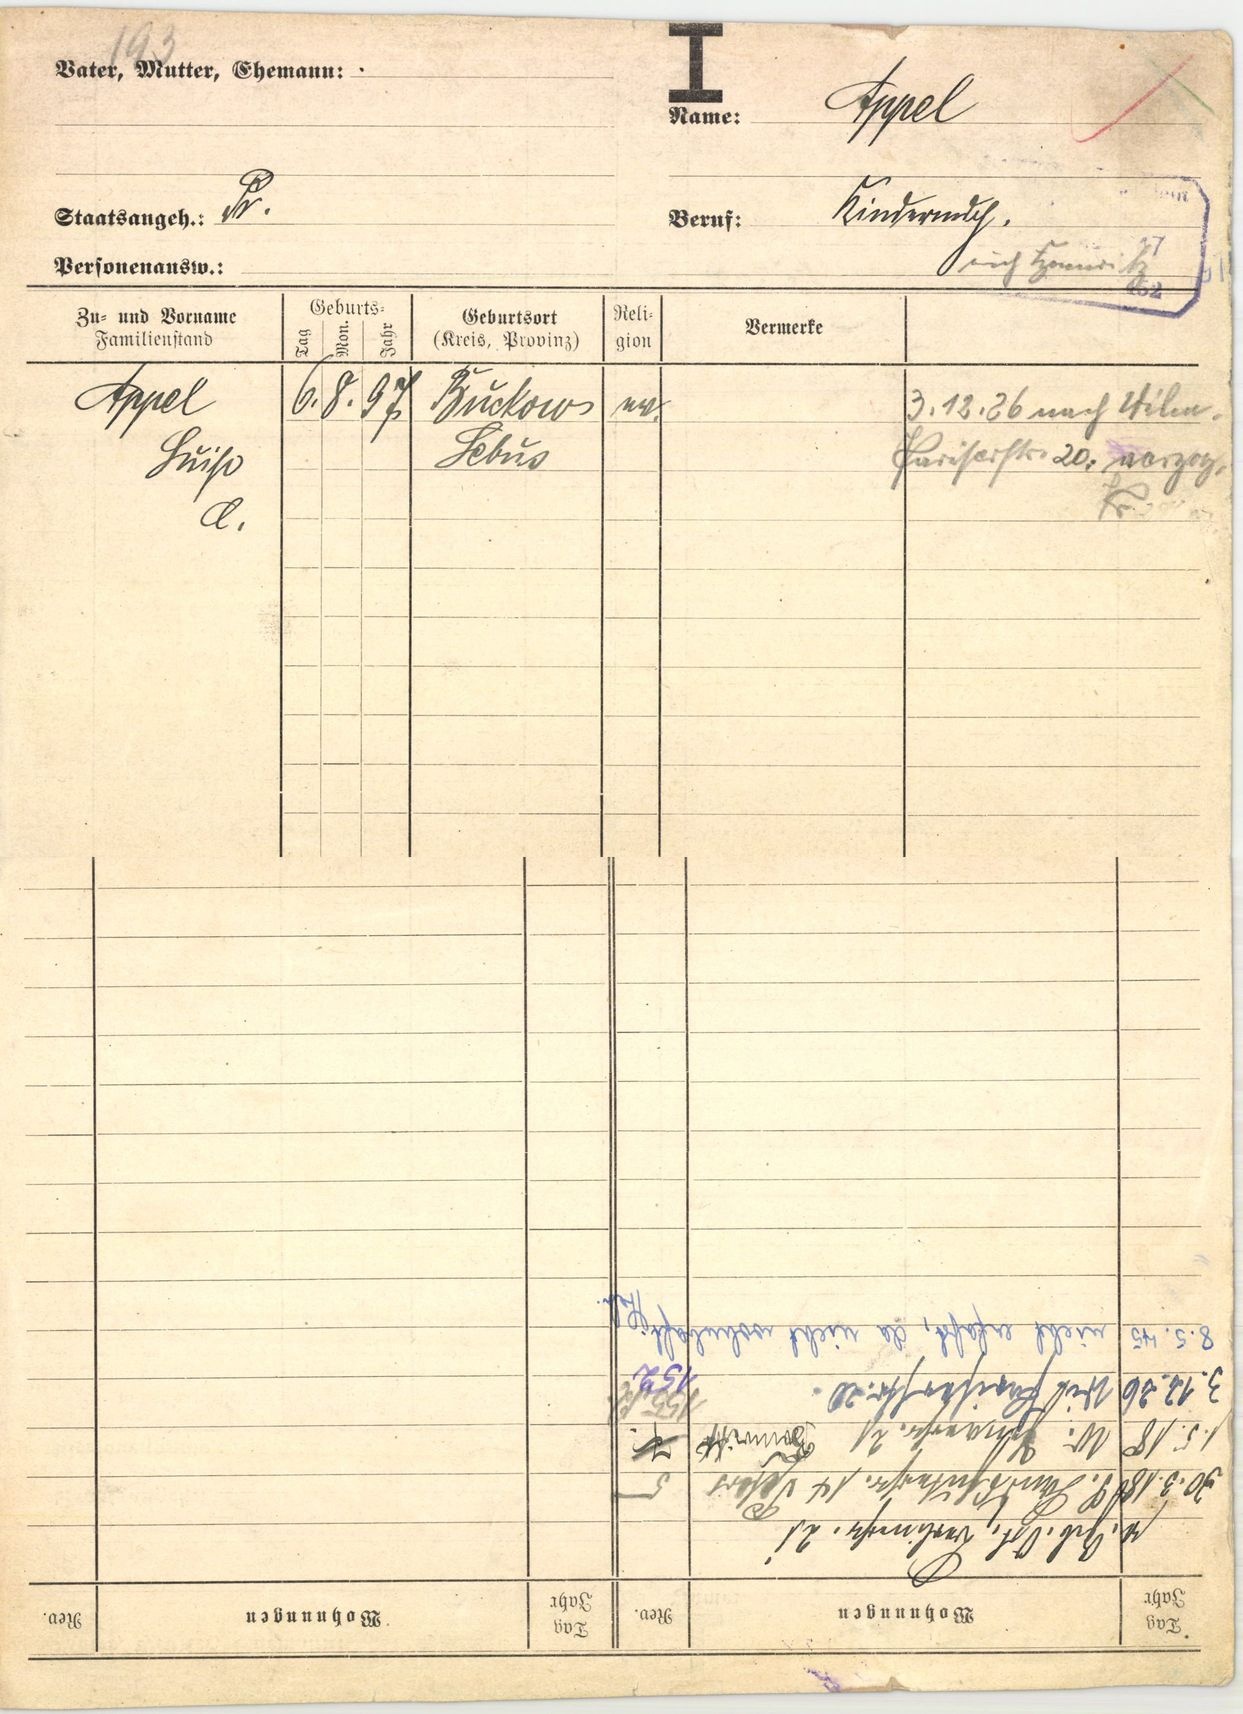
Appel